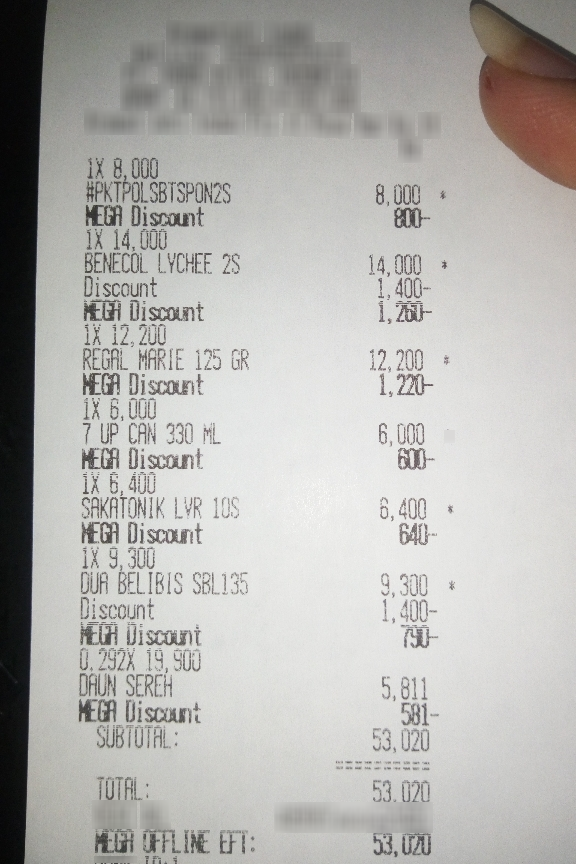
Extraction:
receipt: line_items: name: #PKTPOLSBTSPON2S
price: 8,000
qty: 1X
name: BENECOL LYCHEE 2S
price: 14,000
qty: 1X
name: REGAL MARIE 125 GR
price: 12,200
qty: 1X
name: 7 UP CAN 330 ML
price: 6,000
qty: 1X
name: SAKATONIK LVR 10S
price: 6,400
qty: 1X
name: DUA BELIBIS SBL135
price: 9,300
qty: 1X
name: DAUN SEREH
price: 5,811
qty: 0,292X
subtotal: 53,020
total: 53,020